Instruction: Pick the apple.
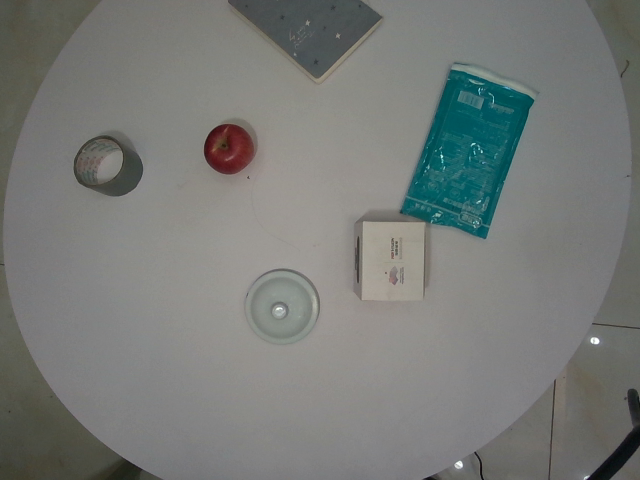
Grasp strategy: vertical